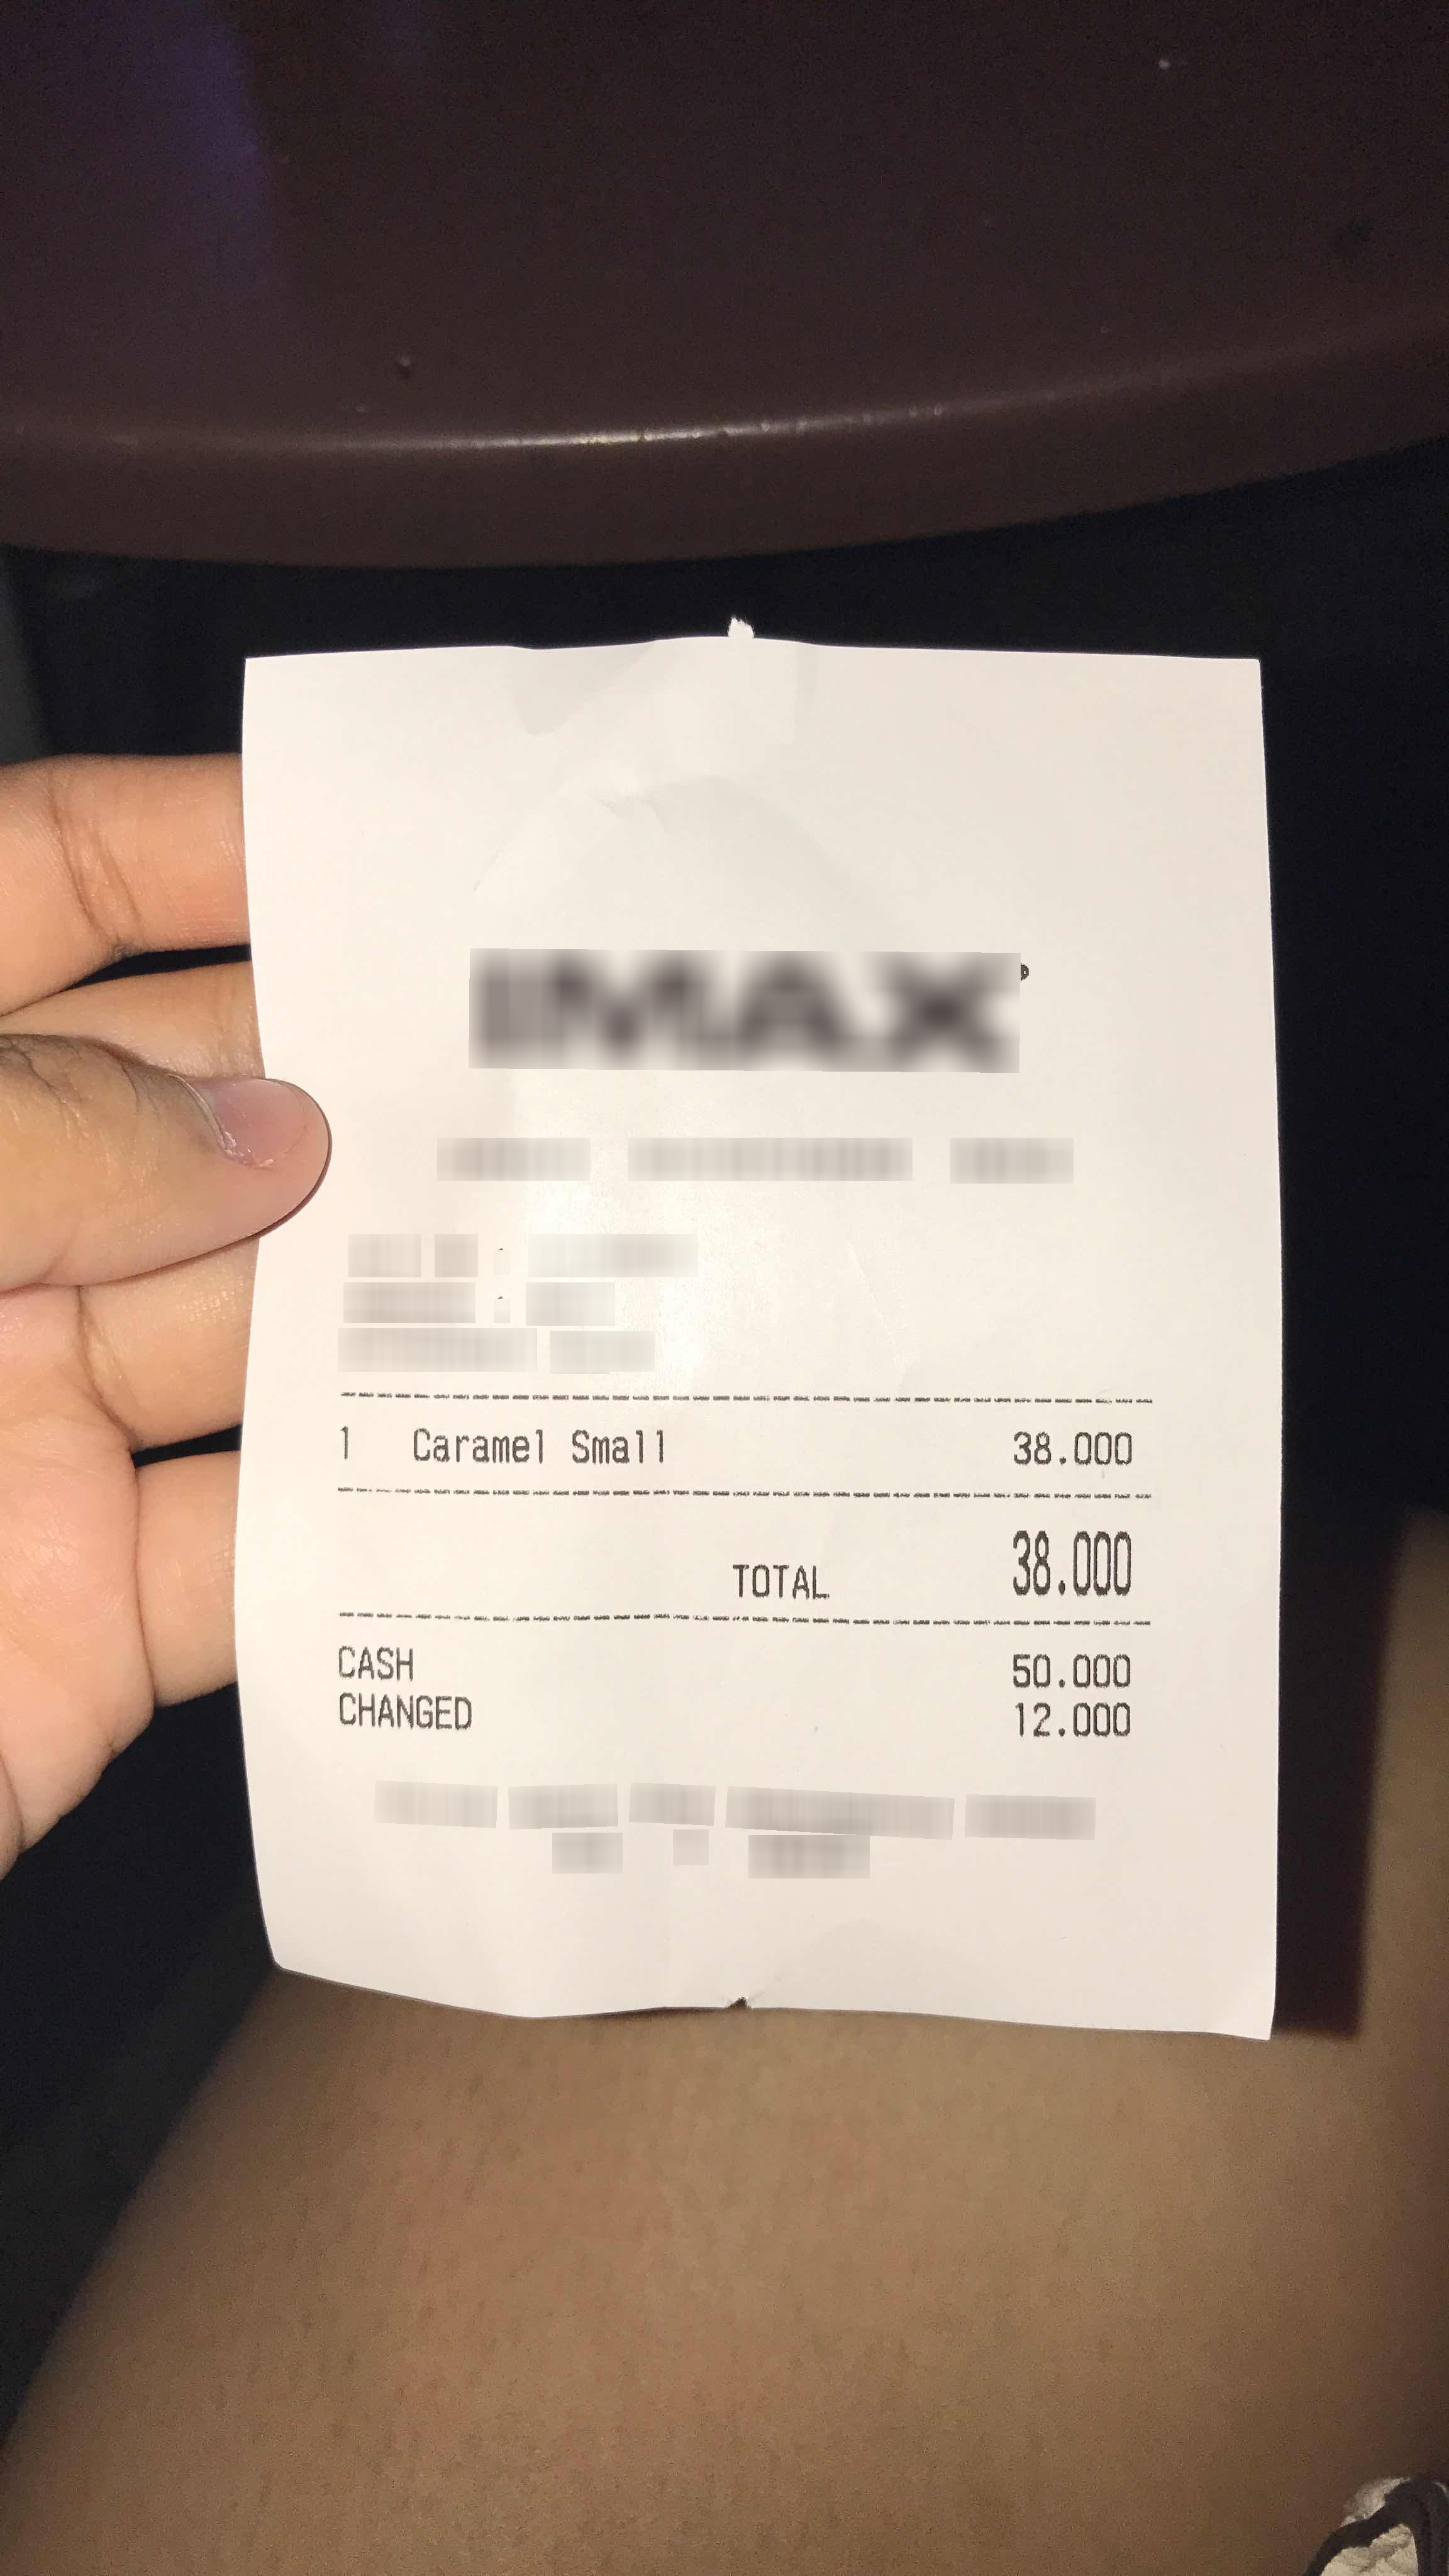
Number of items: 3
Total: 38.000
OCR text regions:
text: 1
text: Caramel
text: Small
text: 38.000
text: TOTAL
text: 38.000
text: CASH
text: 50.000
text: CHANGED
text: 12.000